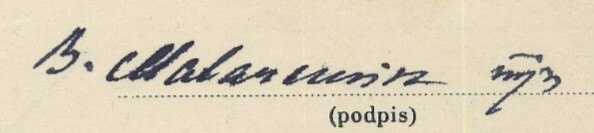
Signature of: benedykt matarewicz